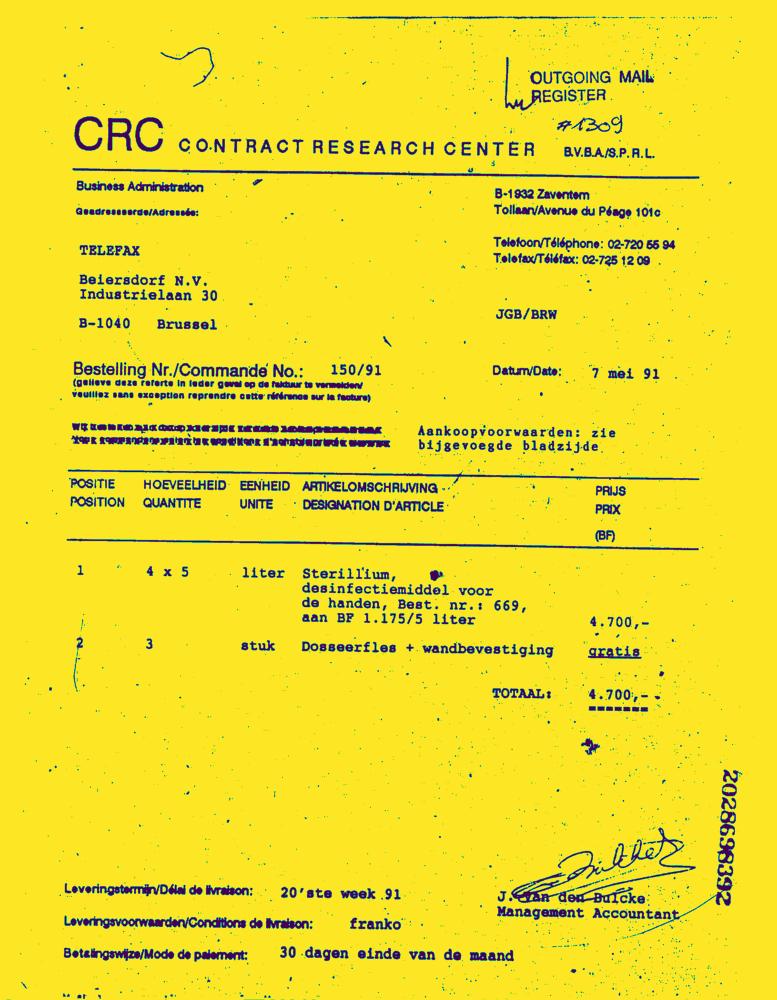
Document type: Invoice-Doc